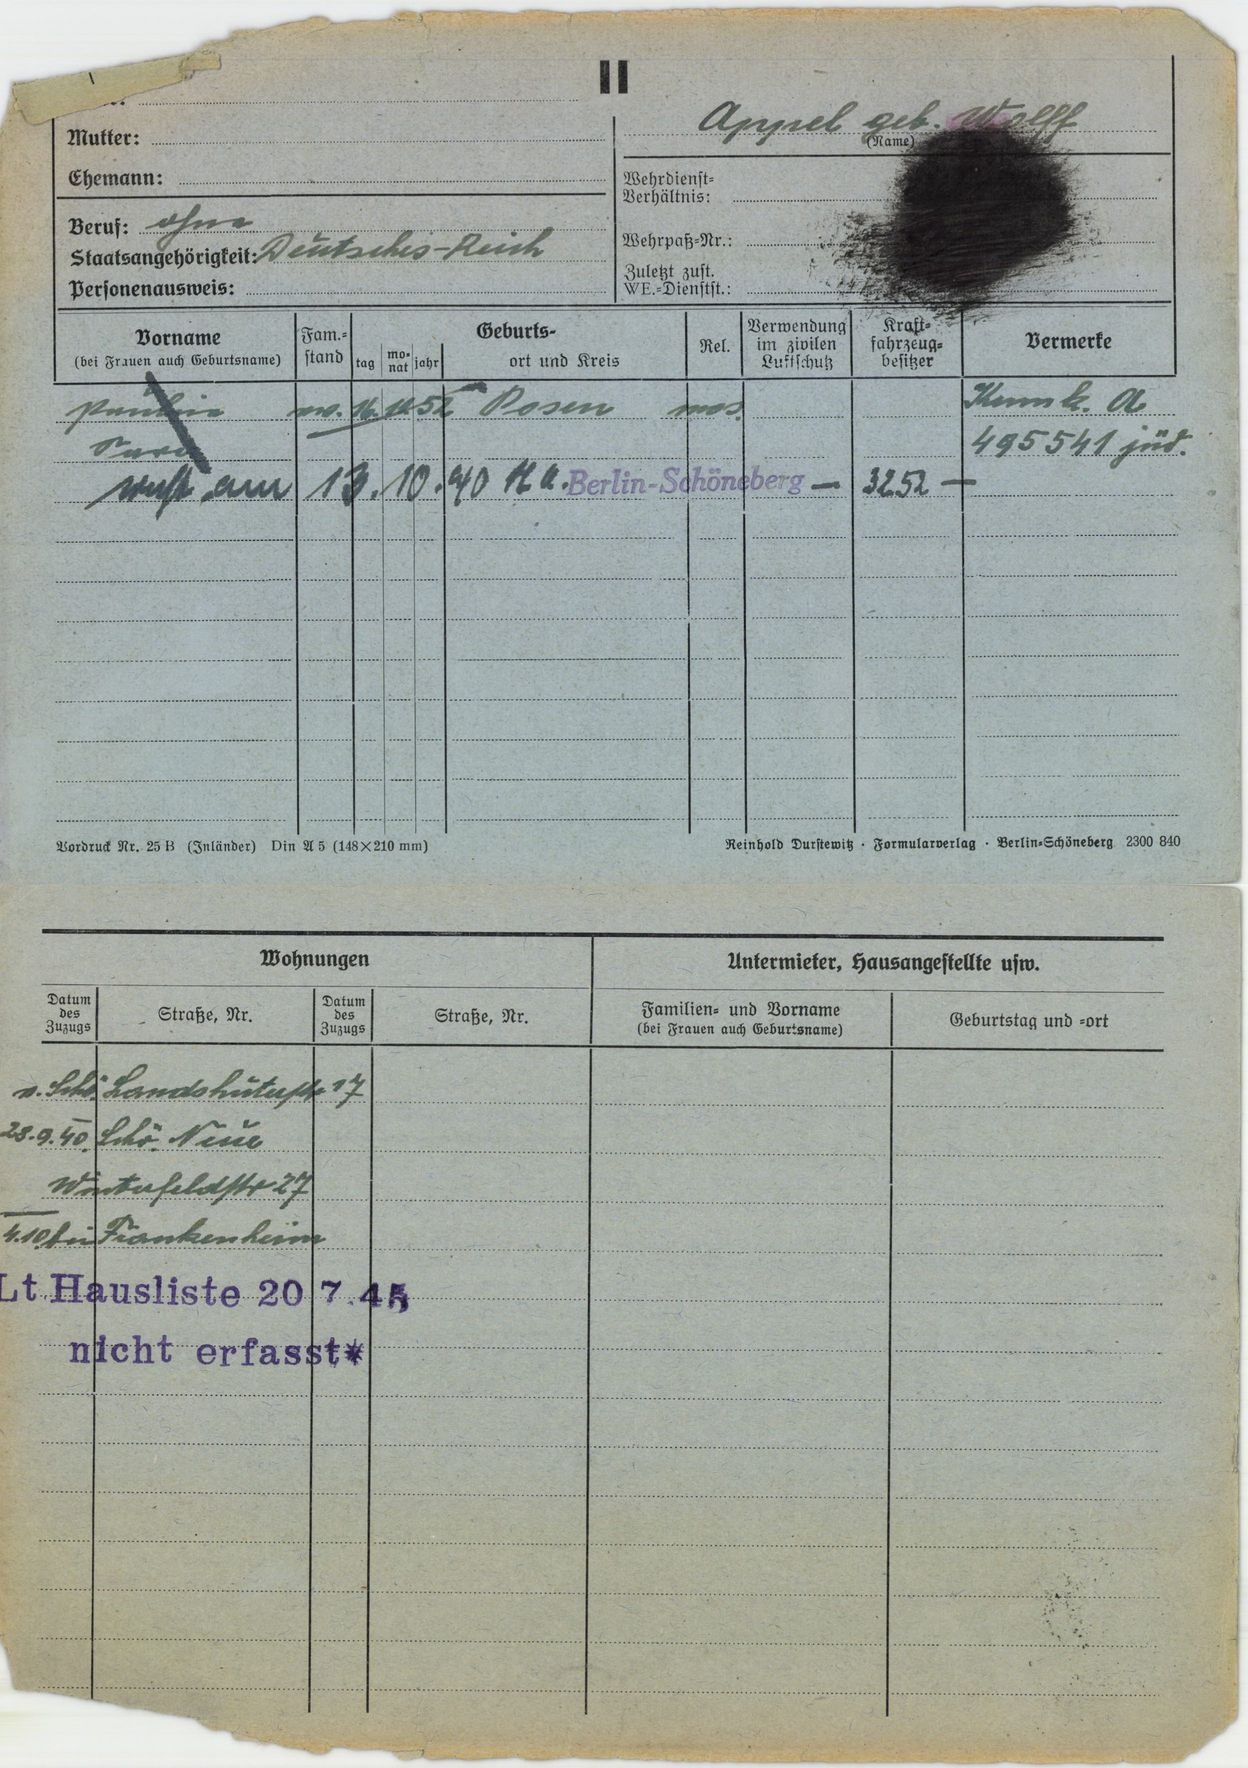
Appel geb. Wolff